Question: What are the imaging findings?
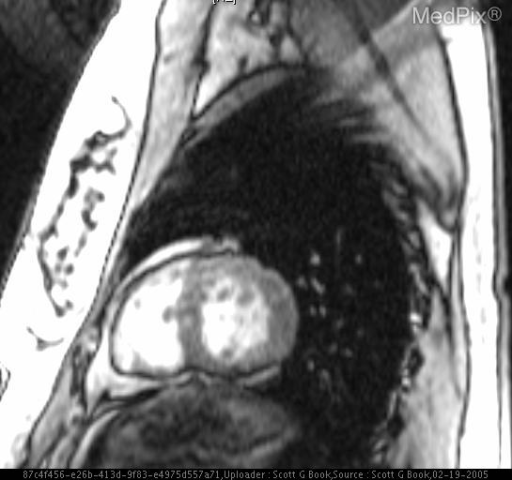
Answer: The imaging shows Scout view from CT demontrates left sided heart deviation.
Axial CT images demonstrate left sided cardiac deviation with rotational component and absence of left sided pericardium with interpostion of lung between aorta and left main pulmonary artery.
Multiplane MRI images demonstrate absent left and posterior pericardial fat and pericardium. Sagittal MRI demostrates absence of the left posterior pericardium and pericardial fat..